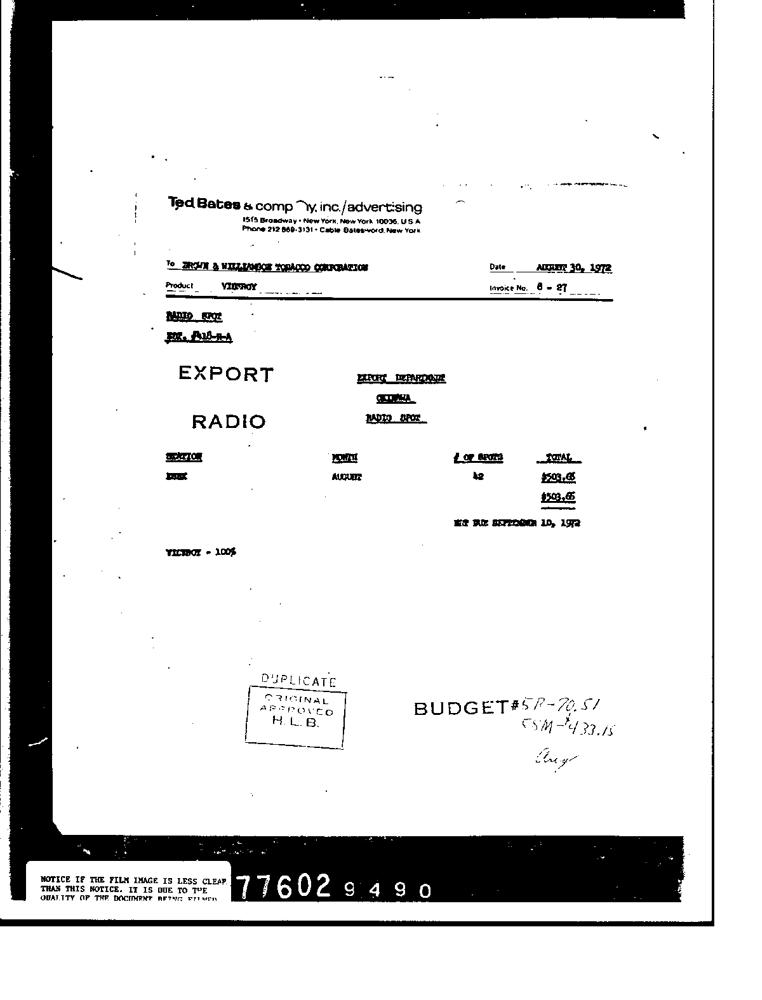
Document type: Invoice